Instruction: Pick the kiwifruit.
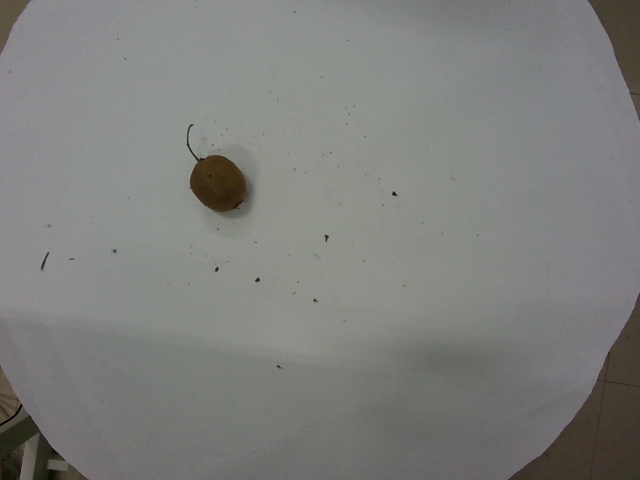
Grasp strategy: vertical